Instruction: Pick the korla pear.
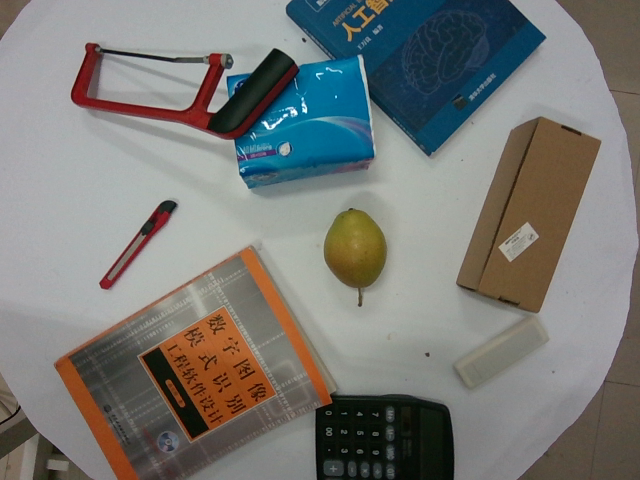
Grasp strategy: vertical